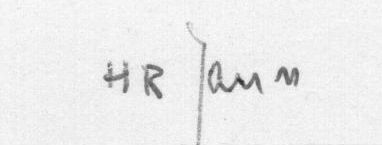
Signature of: hans robert jauss